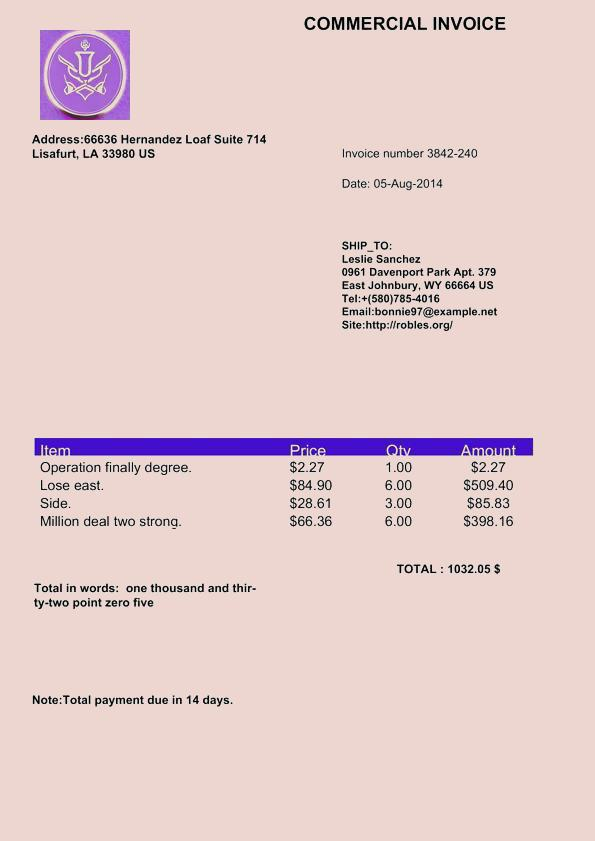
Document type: Invoice